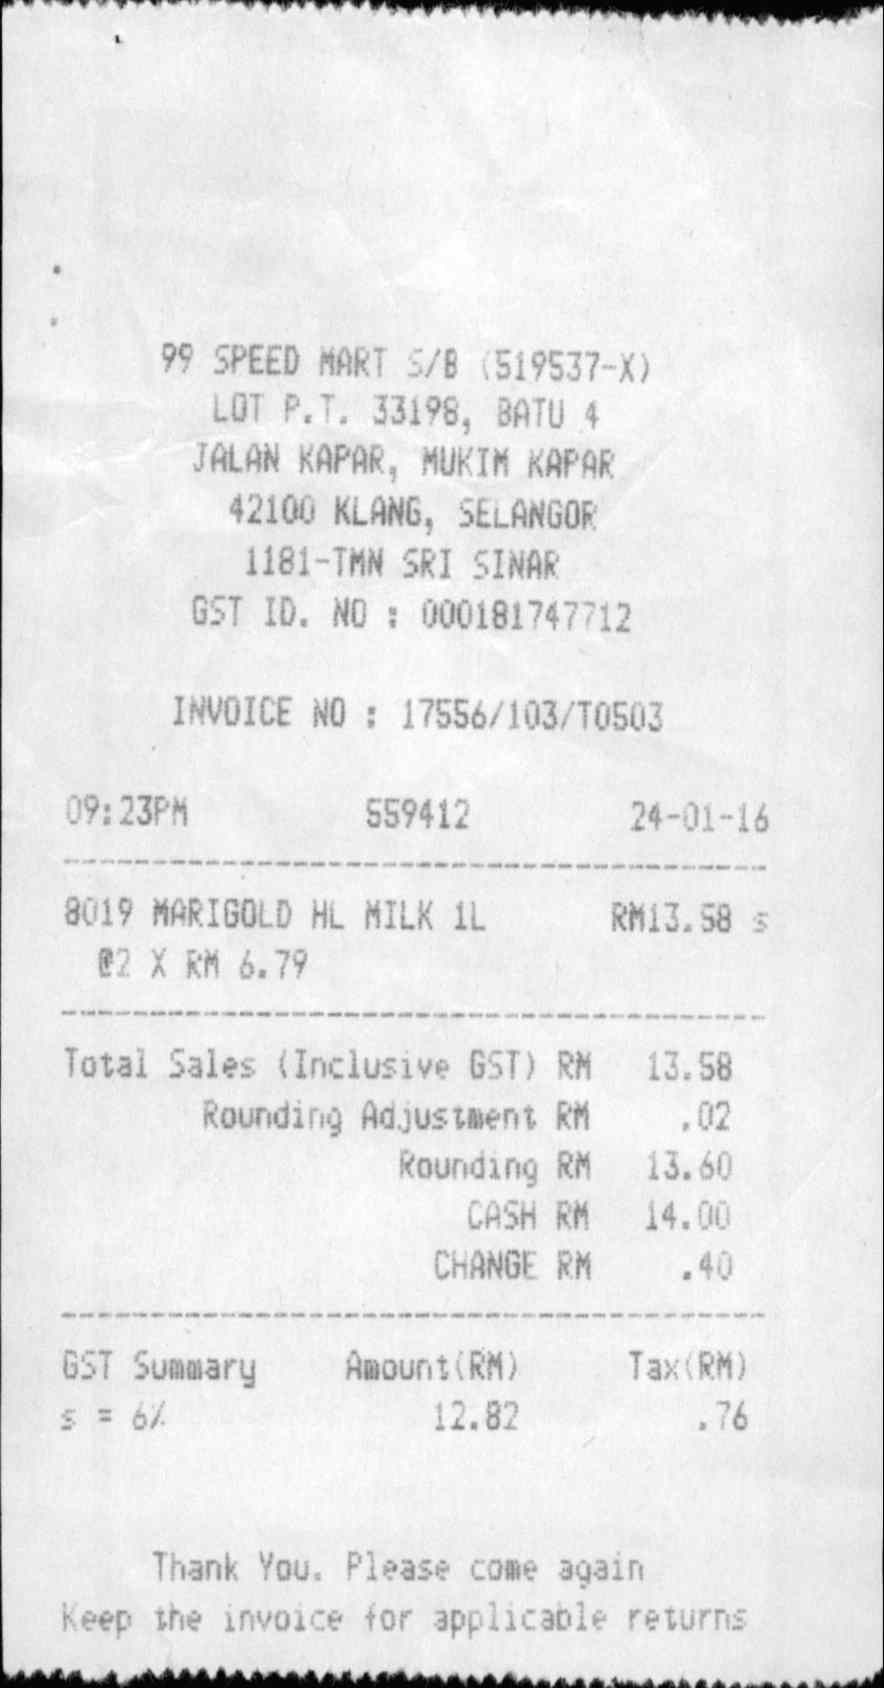
99 SPEED MART S/B (519537-X)
LOT P.T. 33198, BATU 4
JALAN KAPAR, MUKIM KAPAR
42100 KLANG, SELANGOR
1181-TMN SRI SINAR
GST ID. NO : 000181747712
INVOICE NO : 17556/103/T0503
09:23PM
559412
24-01-16
8019 MARIGOLD HL MILK 1L
@2 X RM 6.79
RM13.58 S
TOTAL SALES (INCLUSIVE GST) RM
ROUNDING ADJUSTMENT RM
ROUNDING RM
CASH RM
CHANGE RM
GST SUMMARY
S = 6%
AMOUNT(RM)
12.82
TAX(RM)
.76
THANK YOU. PLEASE COME AGAIN
KEEP THE INVOICE FOR APPLICABLE RETURNS
13.58
.02
13.60
14.00
.40